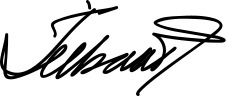
Signature of: gjorge ivanov